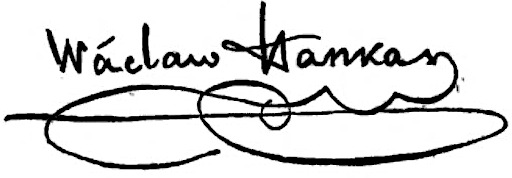
Signature of: václav hanka